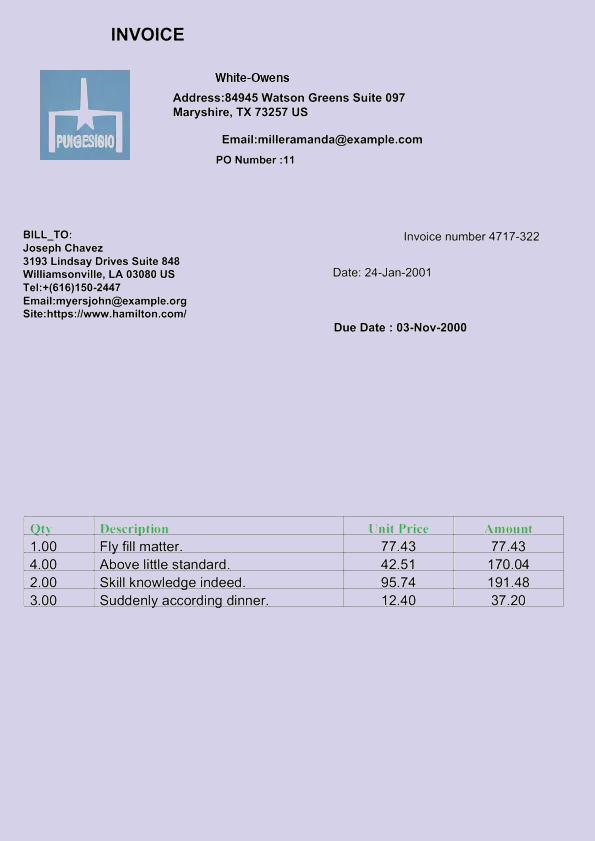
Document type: Invoice